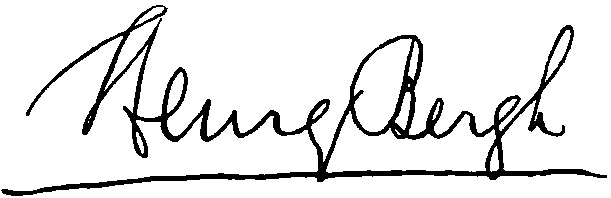
Signature of: henry bergh